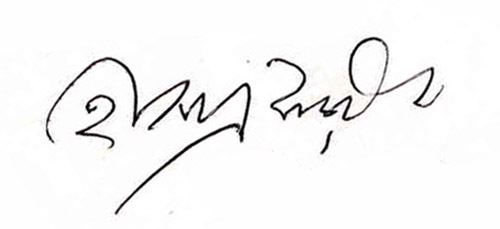
Signature of: hasan fakri